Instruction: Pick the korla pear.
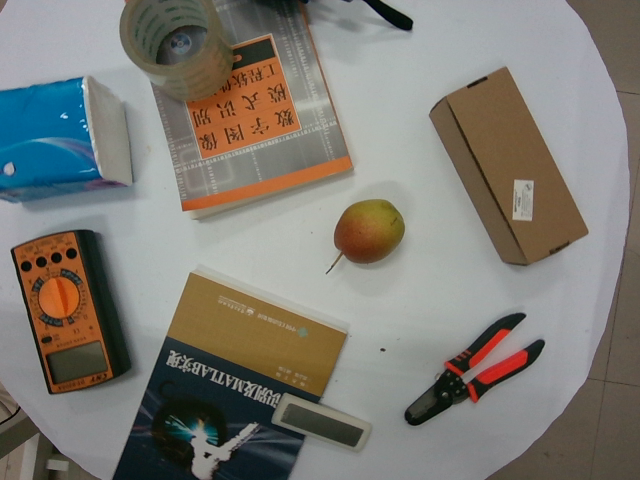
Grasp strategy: vertical